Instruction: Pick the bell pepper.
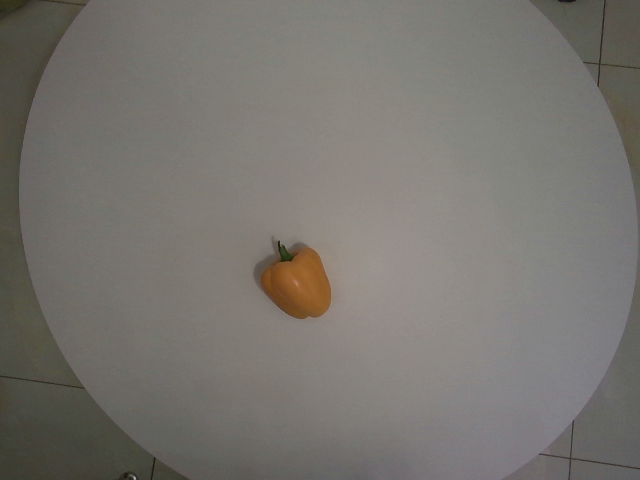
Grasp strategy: vertical